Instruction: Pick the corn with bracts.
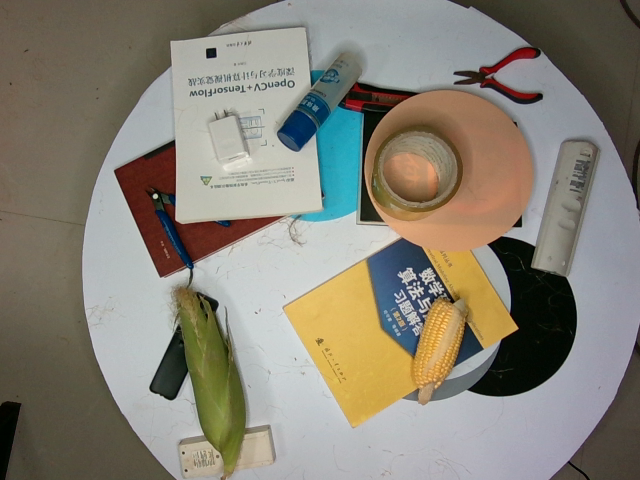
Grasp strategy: vertical